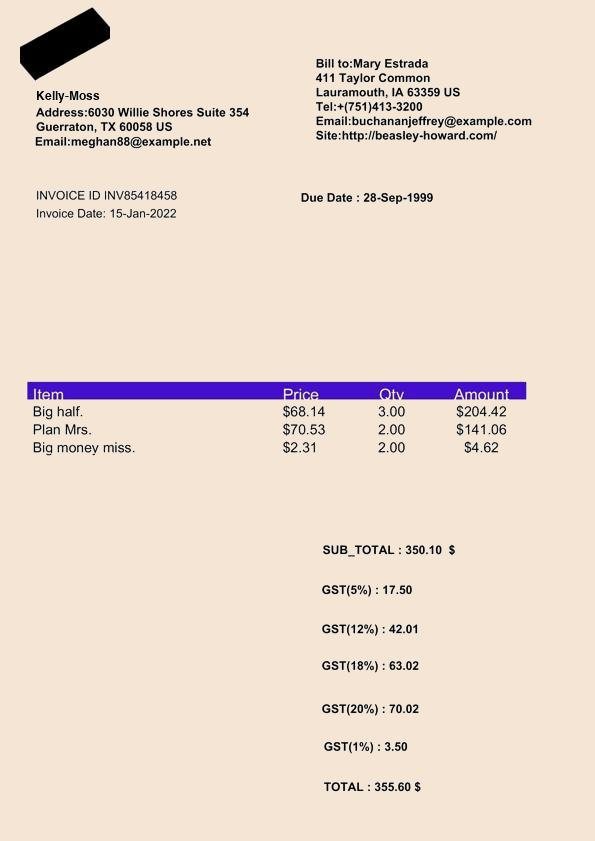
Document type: Invoice